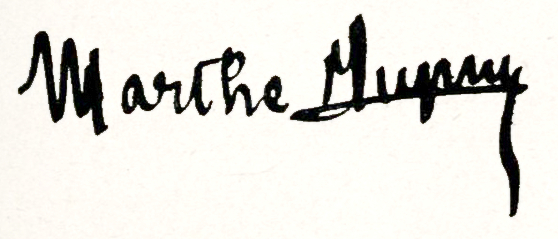
Signature of: marthe dupuy